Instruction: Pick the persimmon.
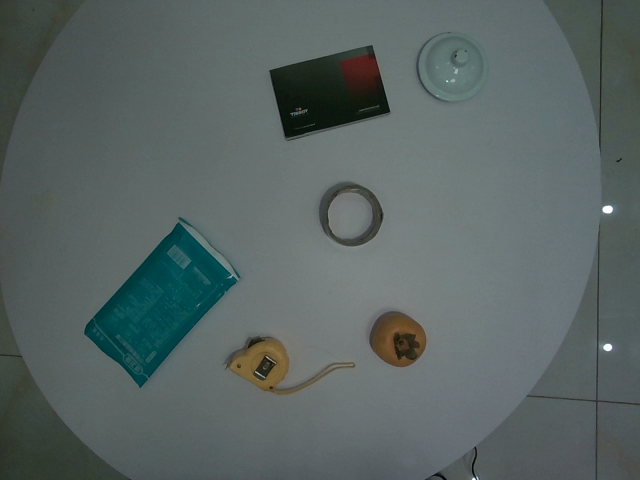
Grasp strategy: vertical